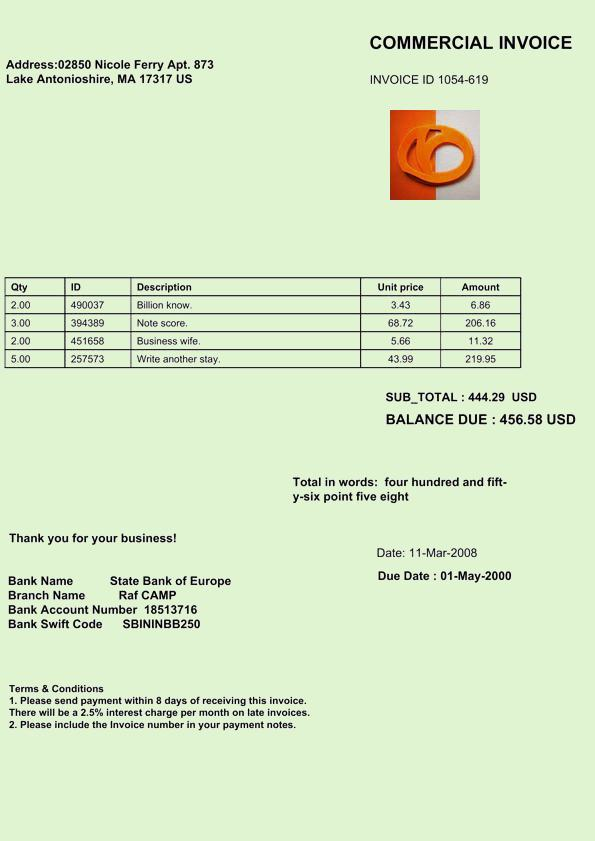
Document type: Invoice